Question: How is the property described in the document?
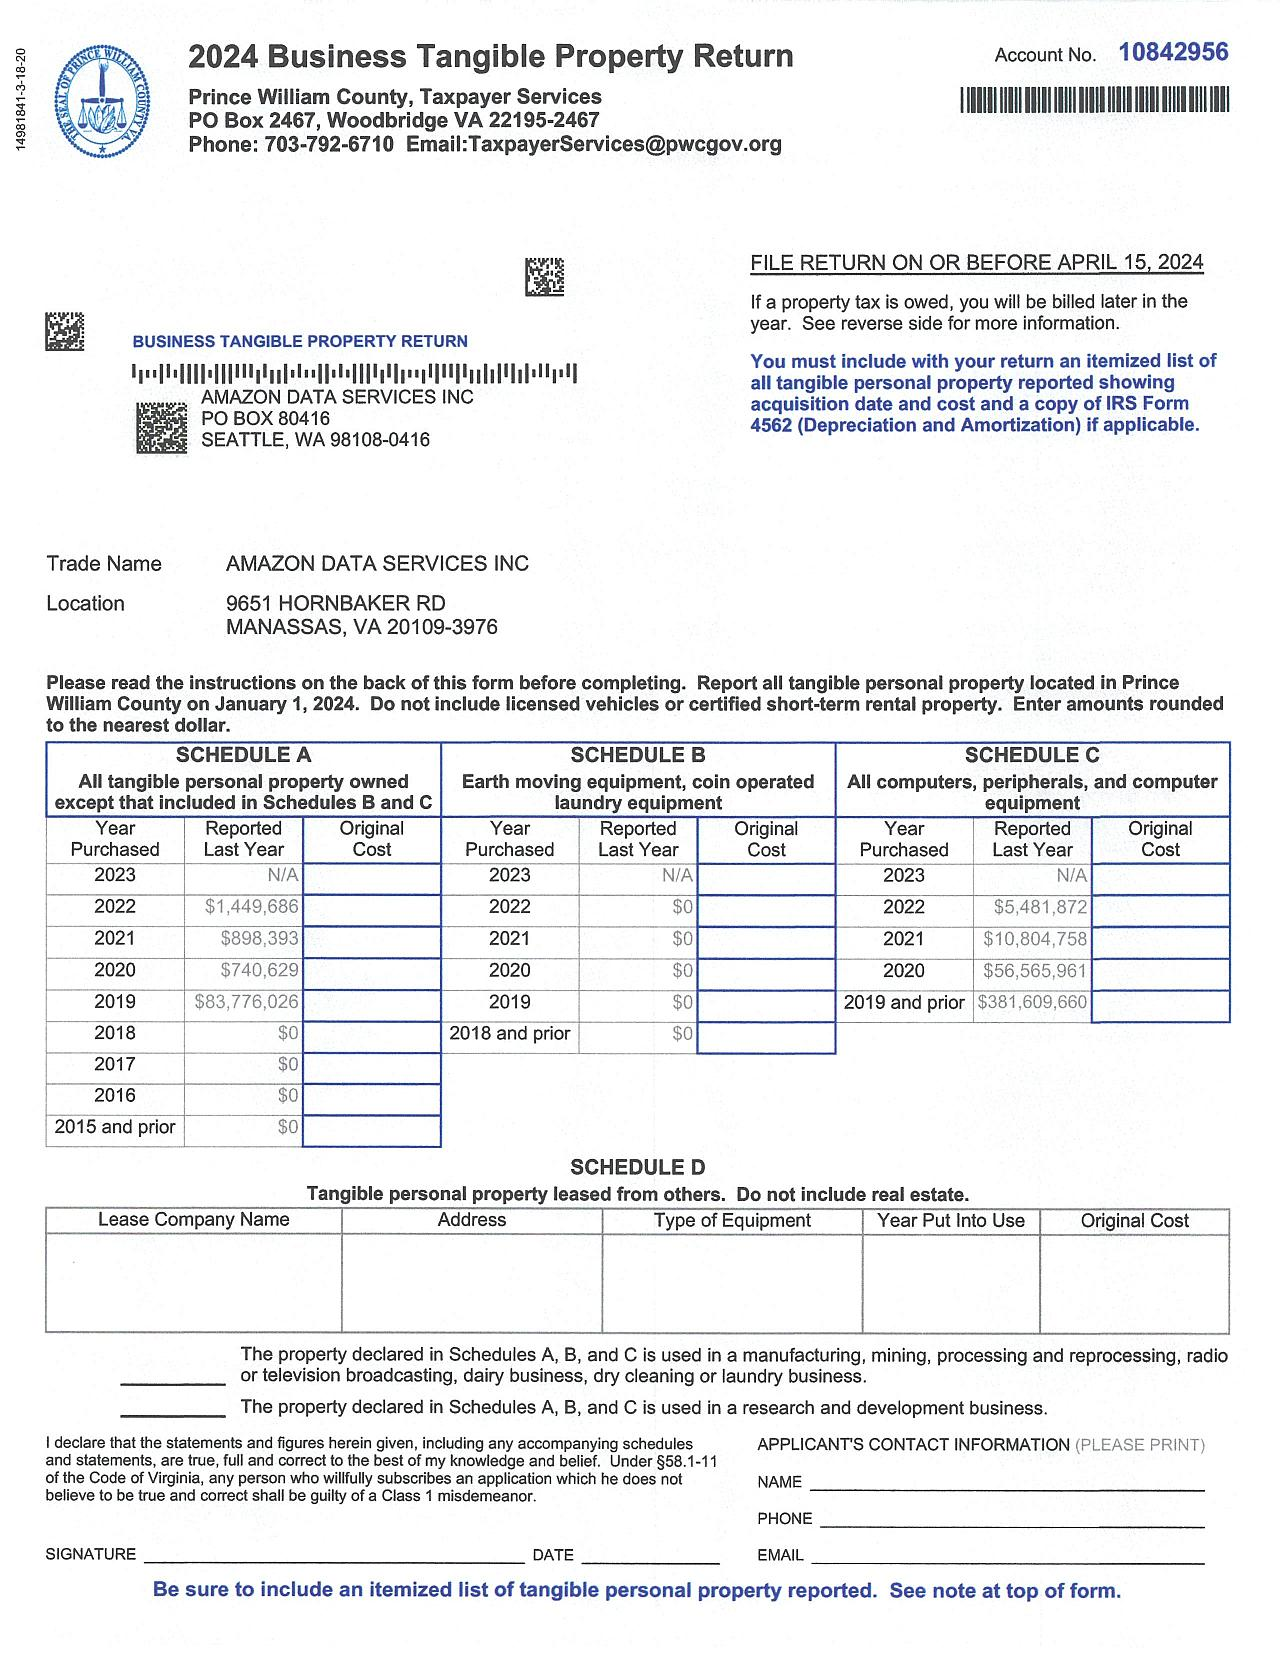
Answer: "All tangible personal property owned except that included in Schedules B and C"